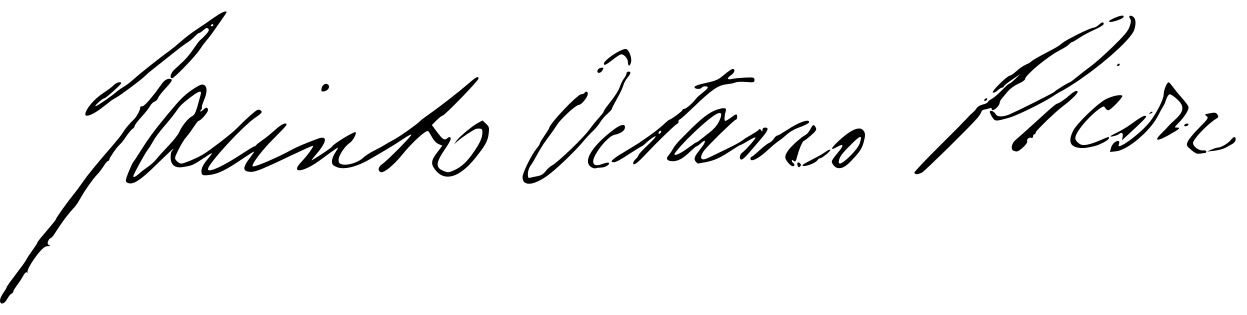
Signature of: jacinto octavio picón